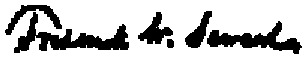
Signature of: frederick w seward